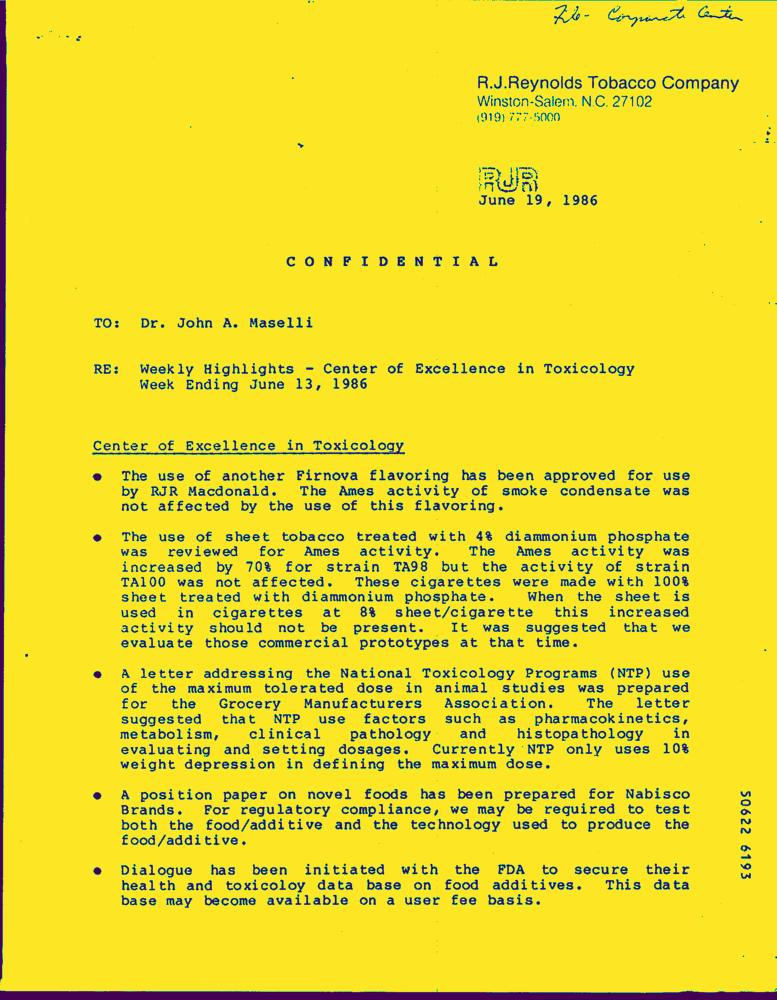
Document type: Letter-Doc